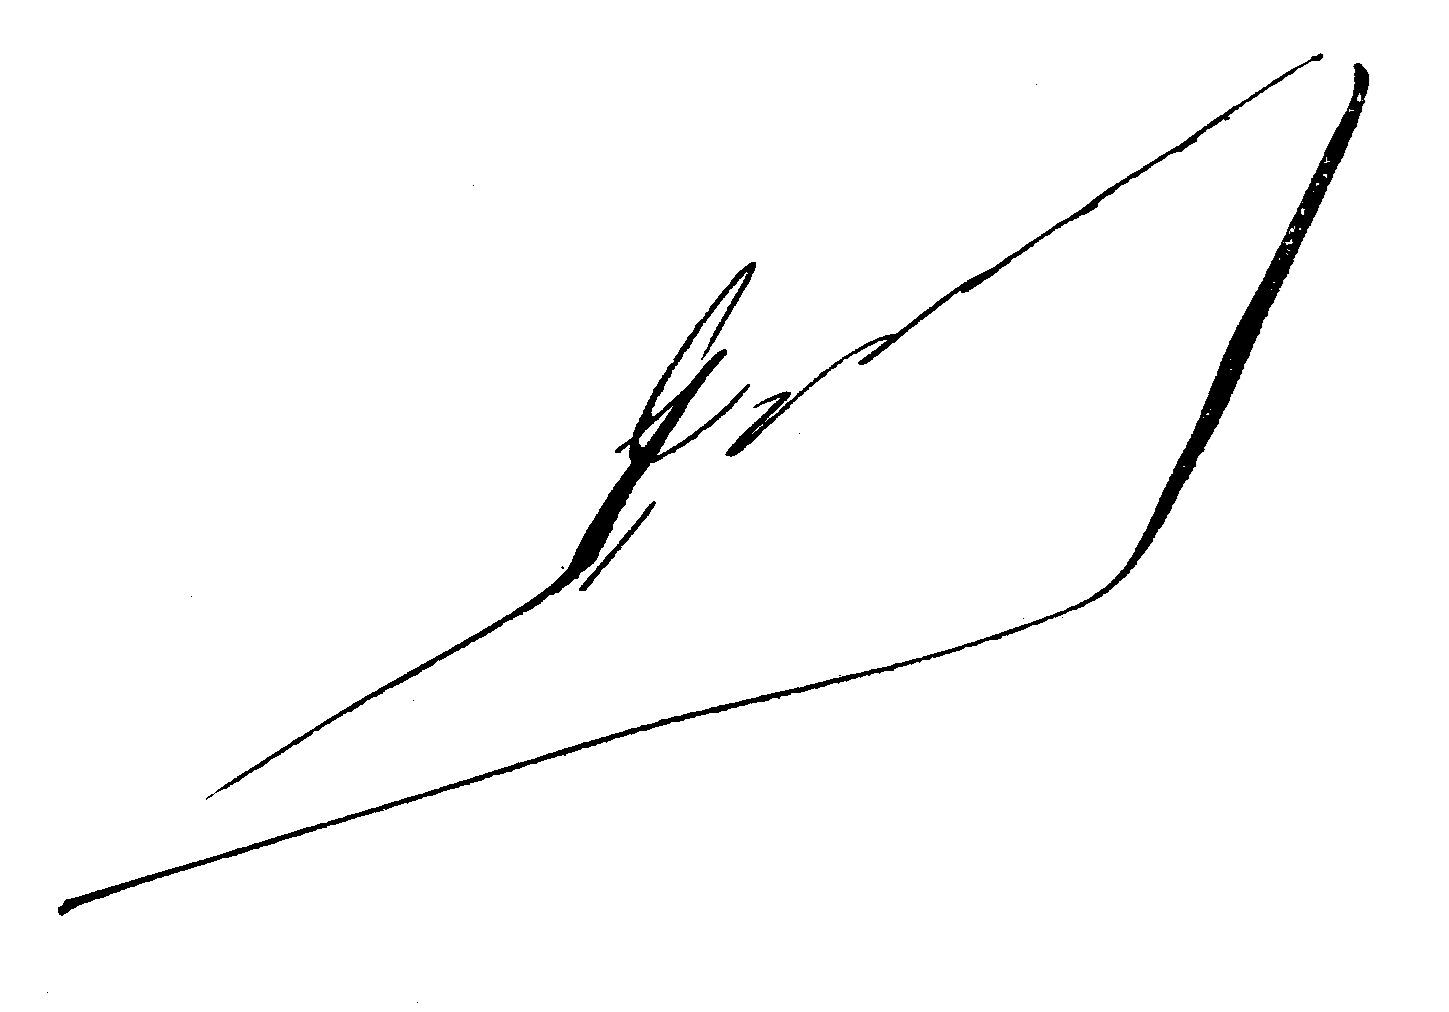
Signature of: pierre emery